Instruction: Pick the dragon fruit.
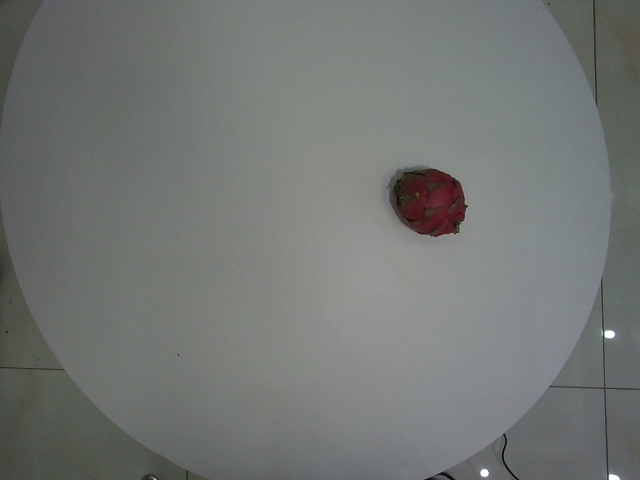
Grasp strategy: vertical